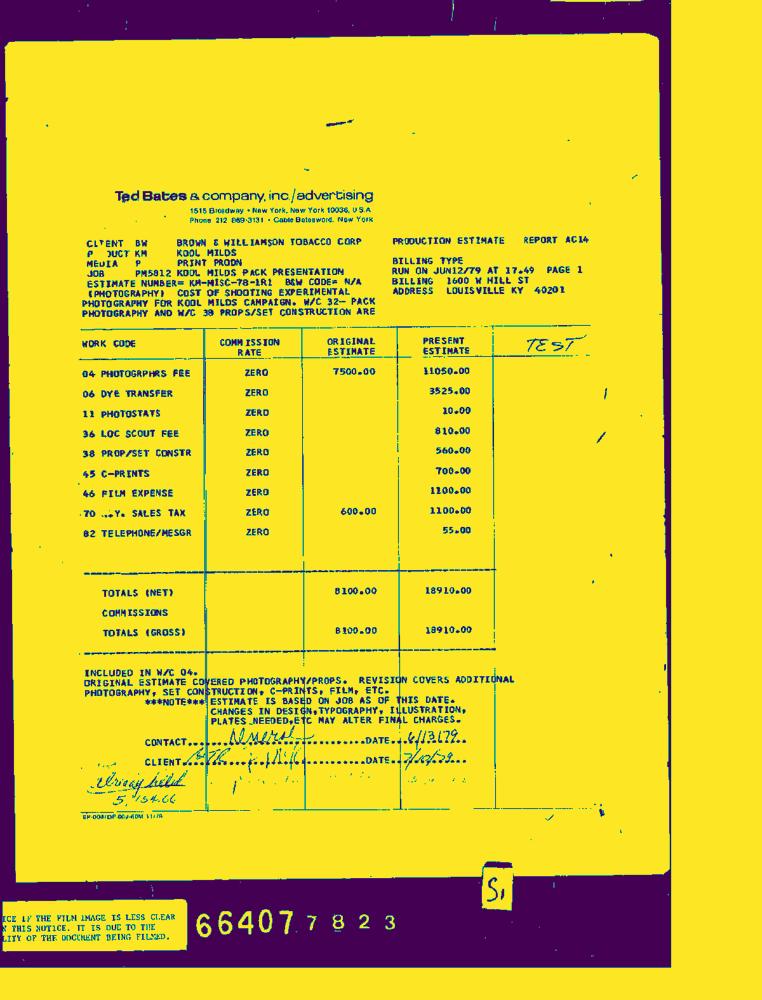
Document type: Invoice-Doc